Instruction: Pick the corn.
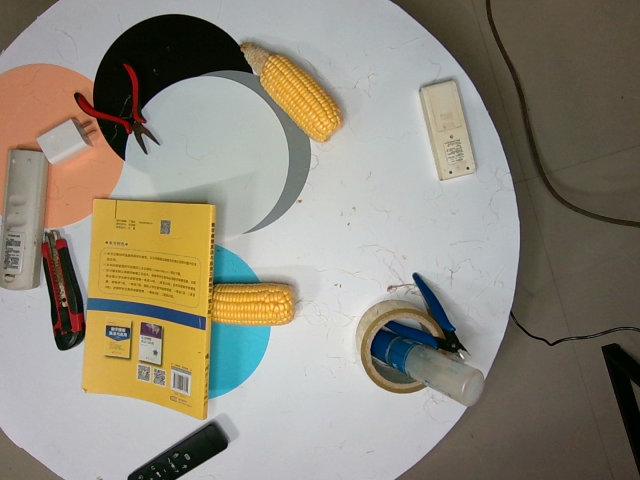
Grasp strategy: vertical